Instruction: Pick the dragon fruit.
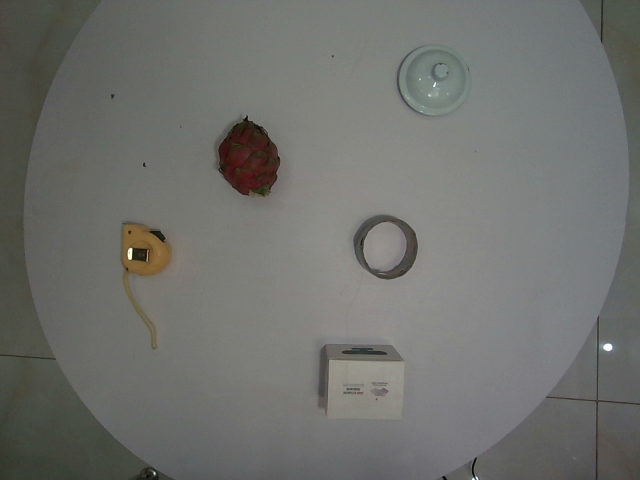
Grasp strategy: vertical